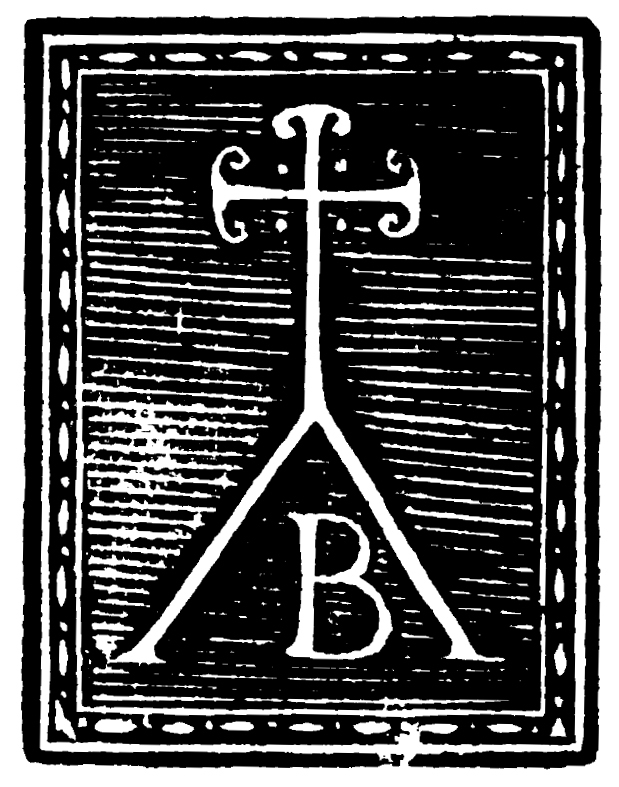
Signature of: baldassarre cartolari